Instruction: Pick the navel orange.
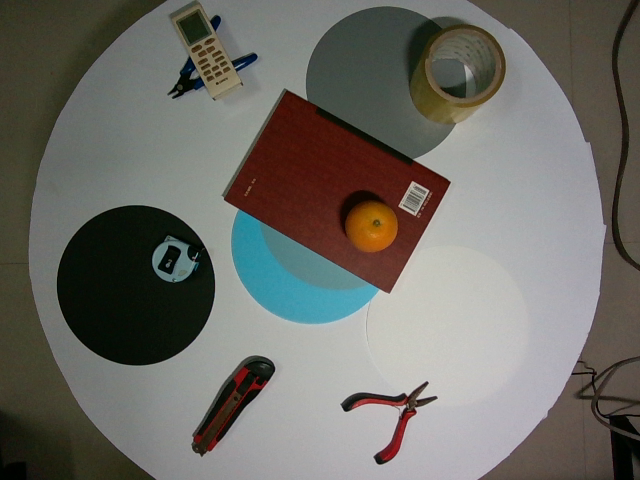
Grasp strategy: vertical